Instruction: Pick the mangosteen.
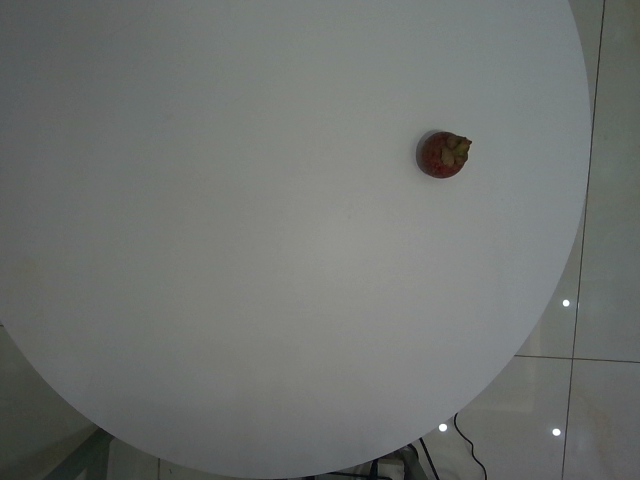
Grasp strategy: vertical